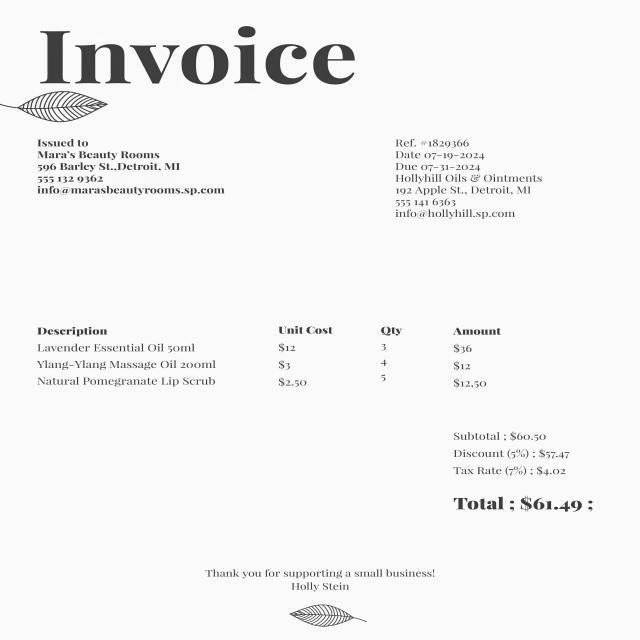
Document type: Invoice